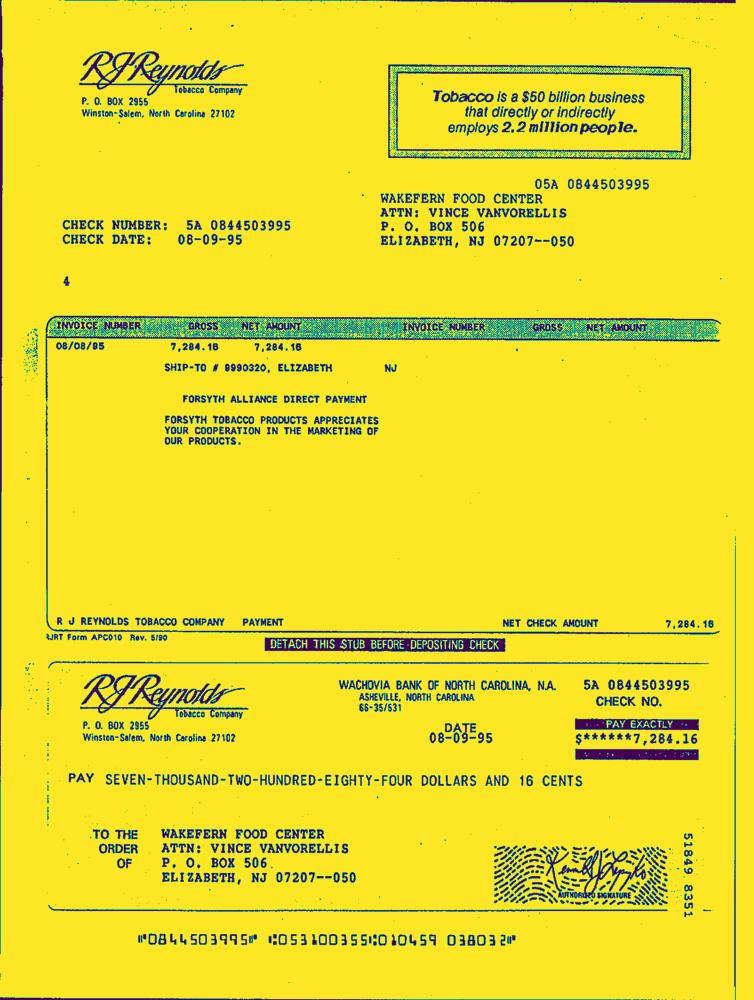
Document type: Invoice-Doc